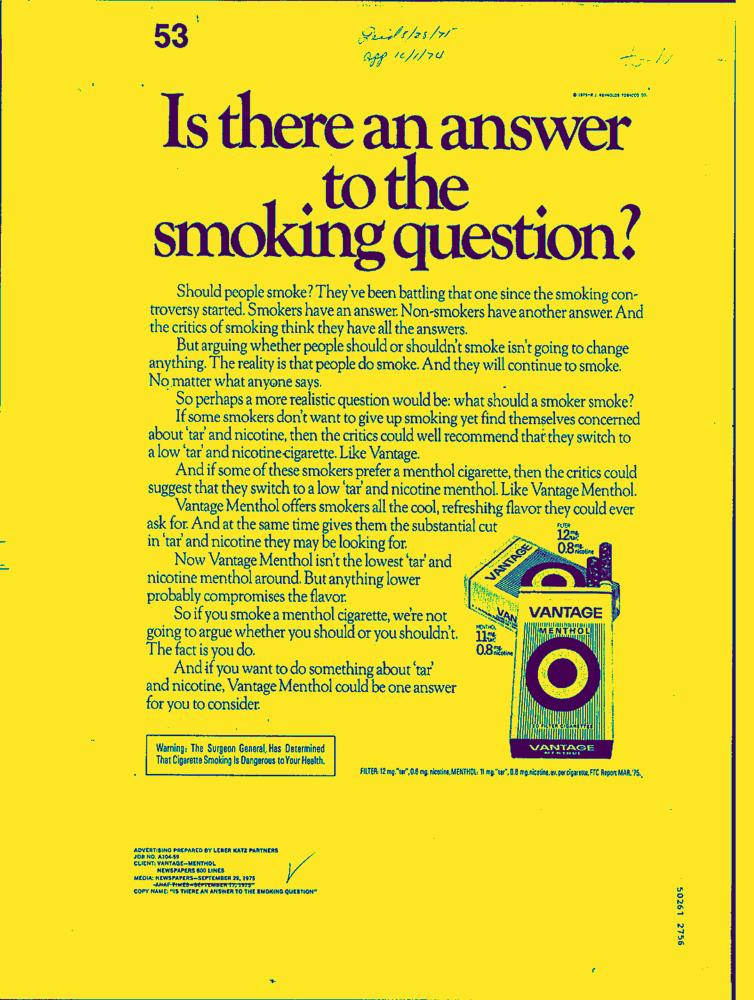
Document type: AD